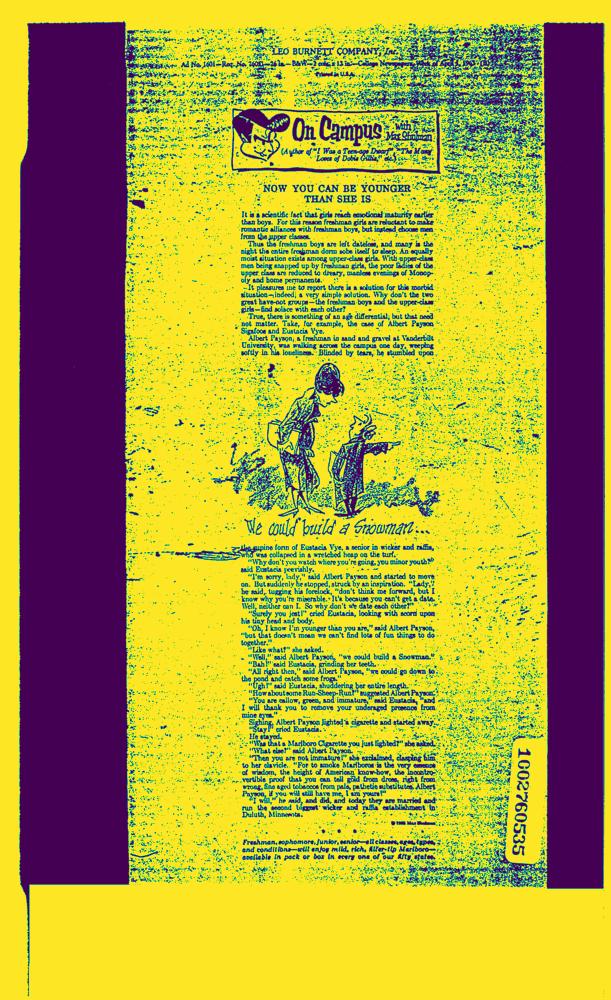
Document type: News-Article